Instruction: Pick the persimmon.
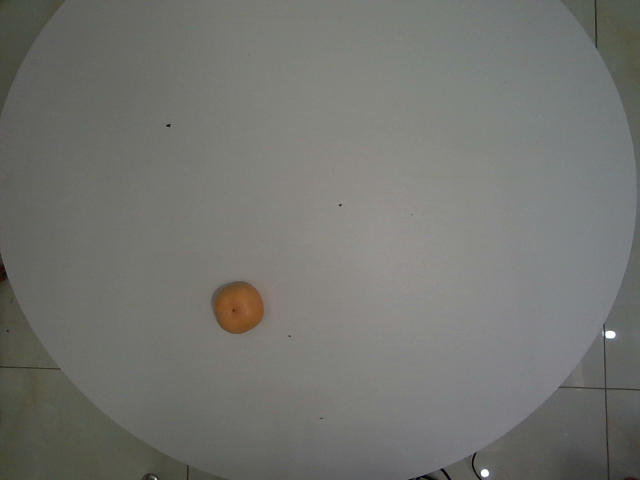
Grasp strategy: vertical